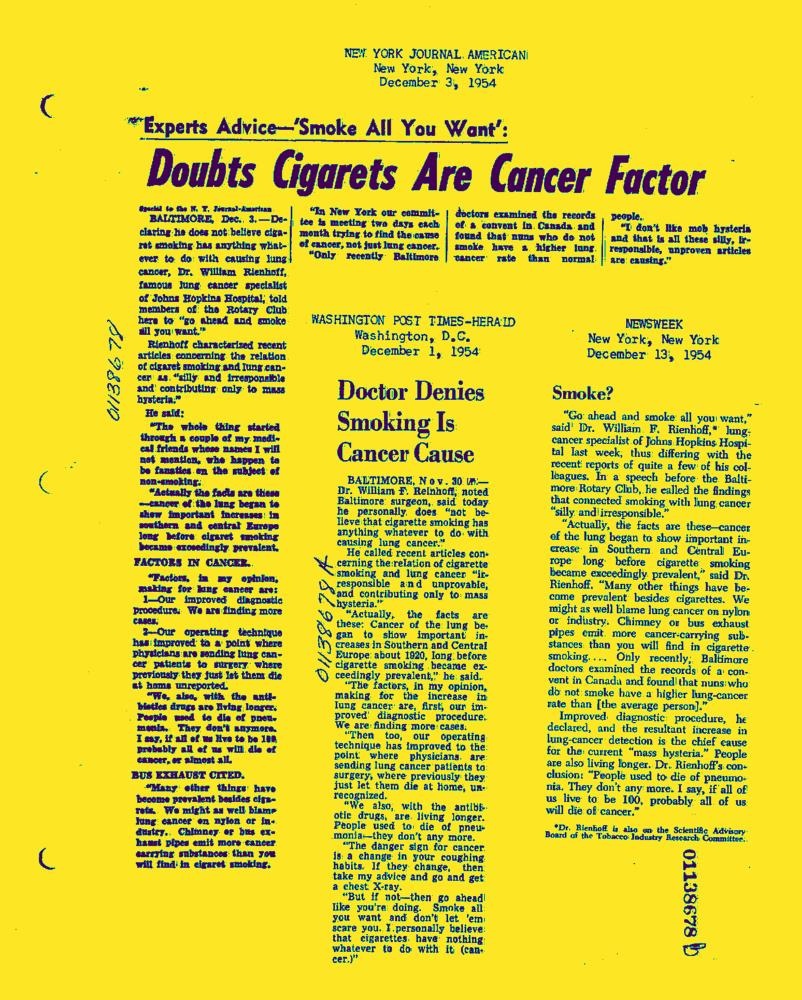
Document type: News-Article